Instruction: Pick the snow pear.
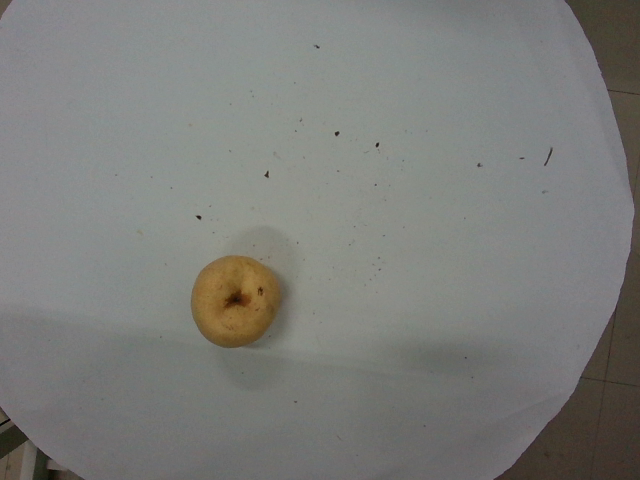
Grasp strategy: vertical